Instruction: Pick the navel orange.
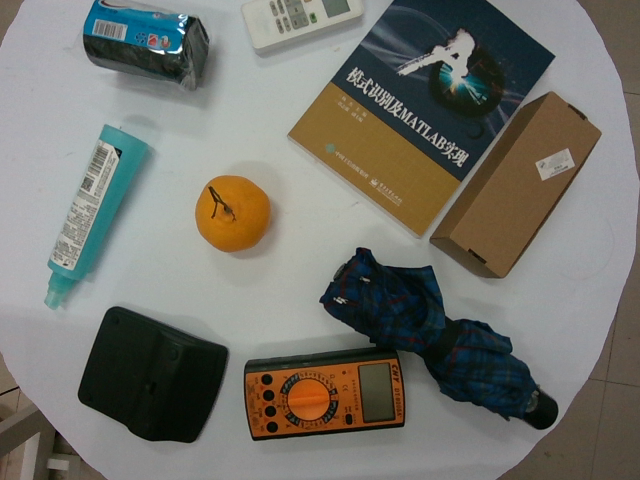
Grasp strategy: vertical